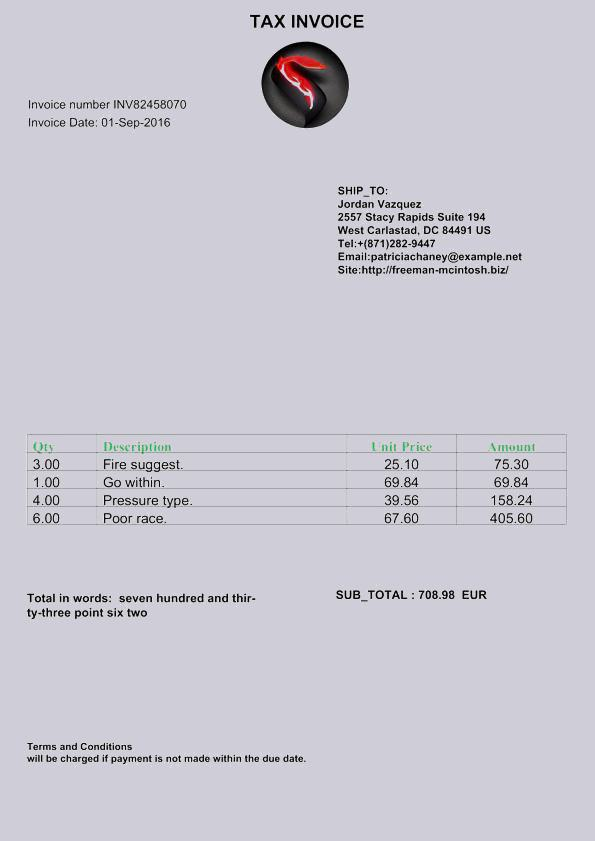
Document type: Invoice